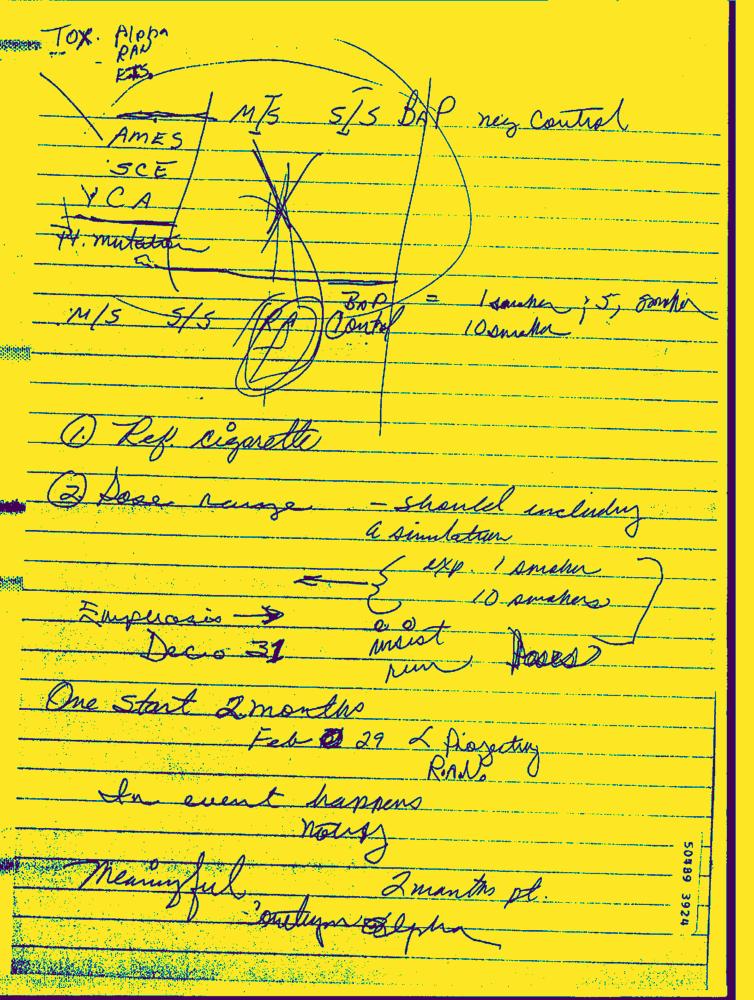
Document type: Hand-Written